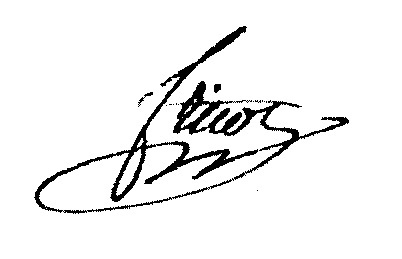
Signature of: françois firmin fricot